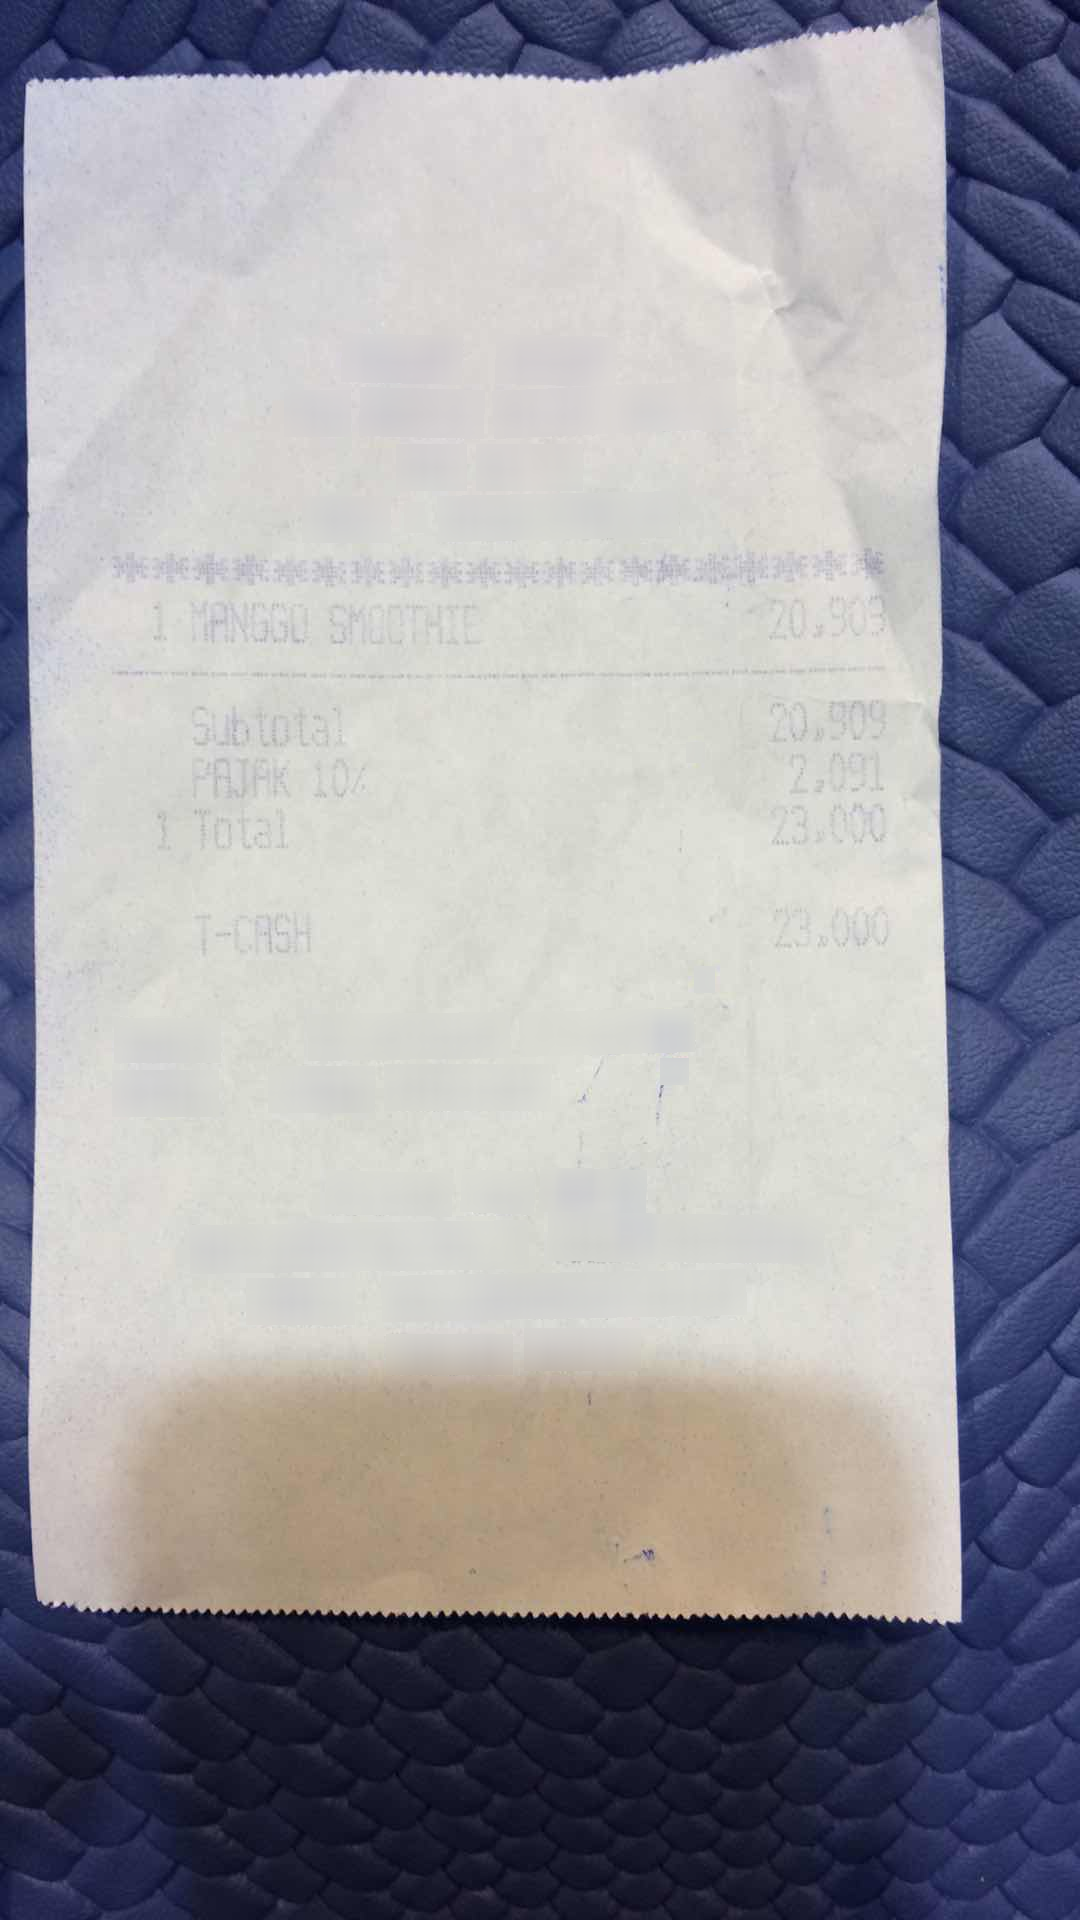
Number of items: 3
Subtotal: 20,909
Tax: 2,091
Total: 23,000
OCR text regions:
text: 1
text: MANGGO
text: SMOOTHIE
text: 20,909
text: Subtotal
text: 20,909
text: PAJAK
text: 10%
text: 2,091
text: 1 Total
text: 23,000
text: T-CASH
text: 23.000